Identify and extract the amount in words, amount in numbers, payee name, cheque date, and bank name from the image.
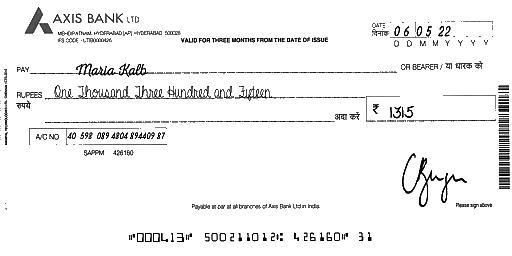
amt_in_words: One Thousand Three Hundred and Fifteen
amt_in_figures: 1315
payee_name: Maria Kalb
bank_name: AXIS BANK
cheque_date: 06/05/22